Please extract the written amount, numerical amount, recipient's name, date on the cheque, and the bank's name from the image.
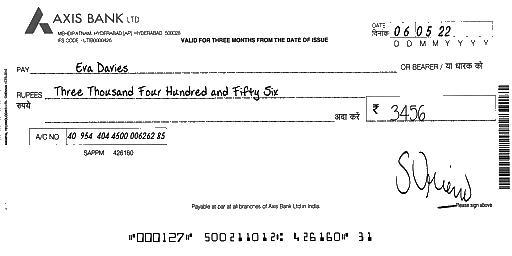
amt_in_words: Three Thousand Four Hundred and Fifty Six
amt_in_figures: 3456
payee_name: Eva Davies
bank_name: AXIS BANK
cheque_date: 06/05/22